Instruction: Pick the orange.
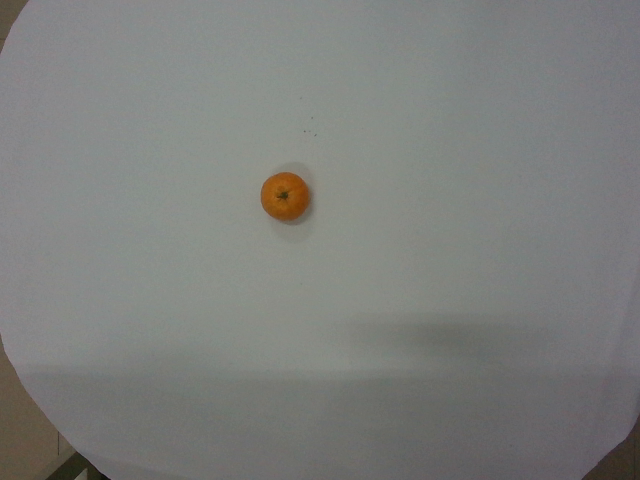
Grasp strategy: vertical